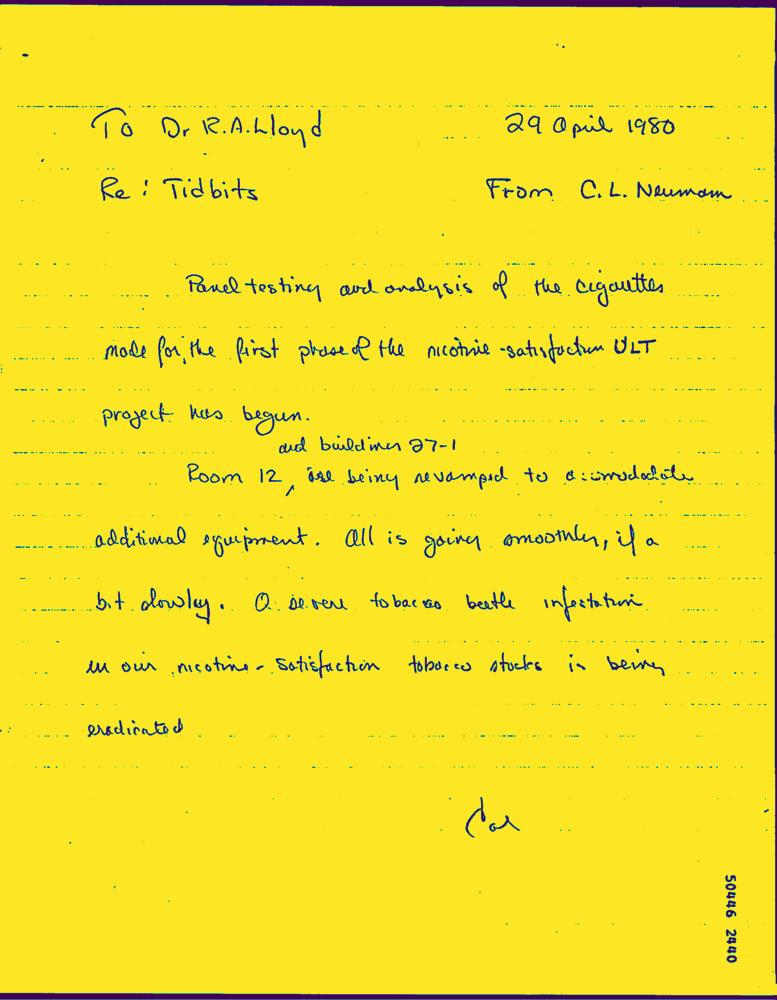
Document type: Hand-Written